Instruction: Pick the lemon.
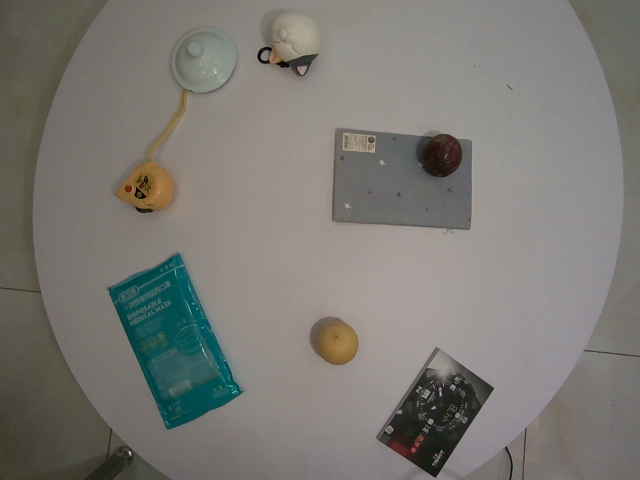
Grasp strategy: vertical